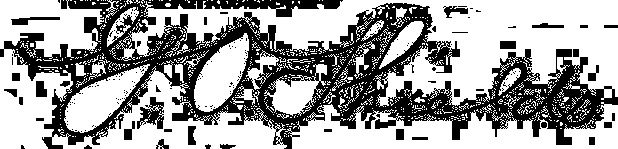
Signature of: george oliver shields